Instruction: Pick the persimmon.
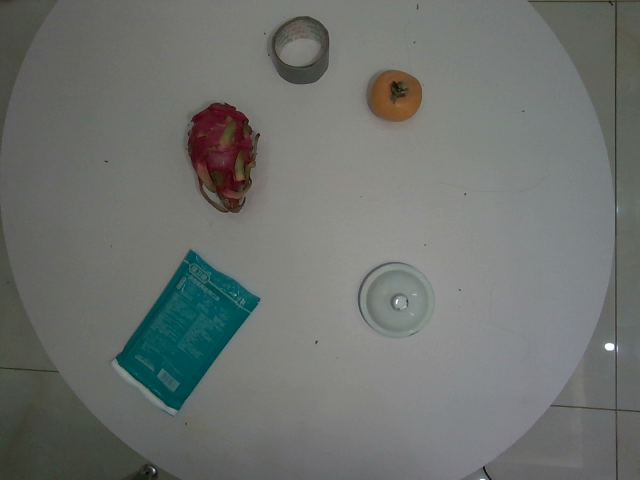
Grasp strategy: vertical